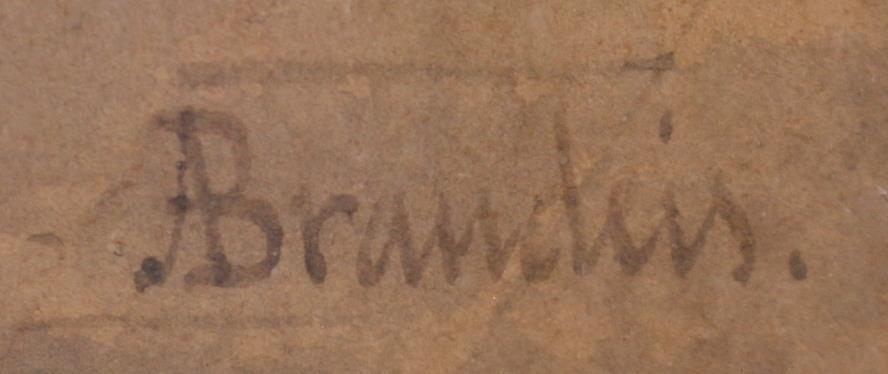
Signature of: antonietta brandeis